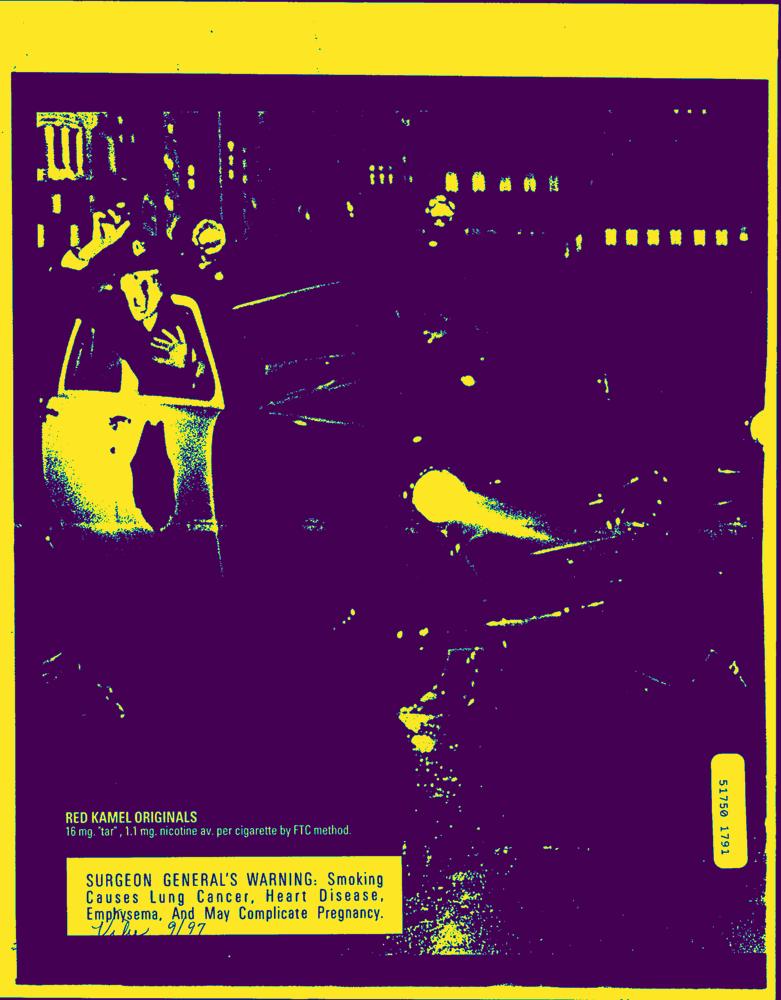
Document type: AD